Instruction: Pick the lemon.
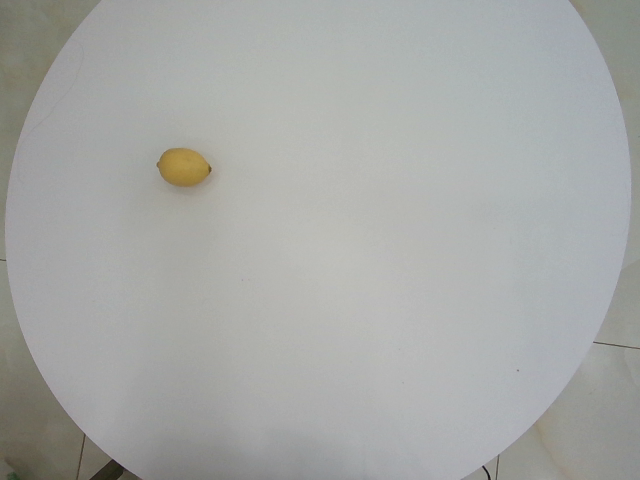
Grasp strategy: vertical